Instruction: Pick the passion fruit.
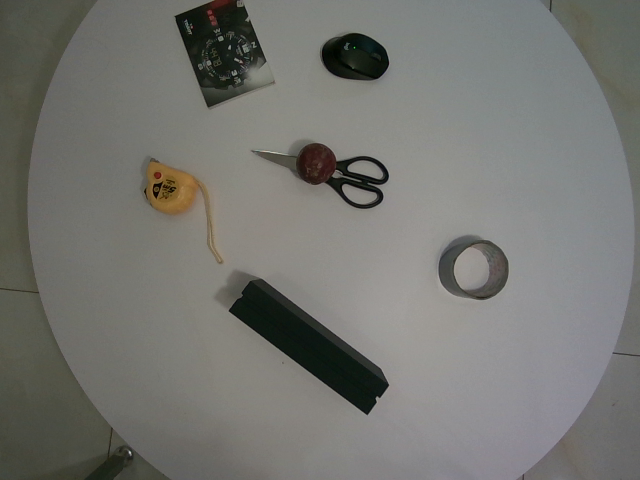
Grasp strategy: vertical